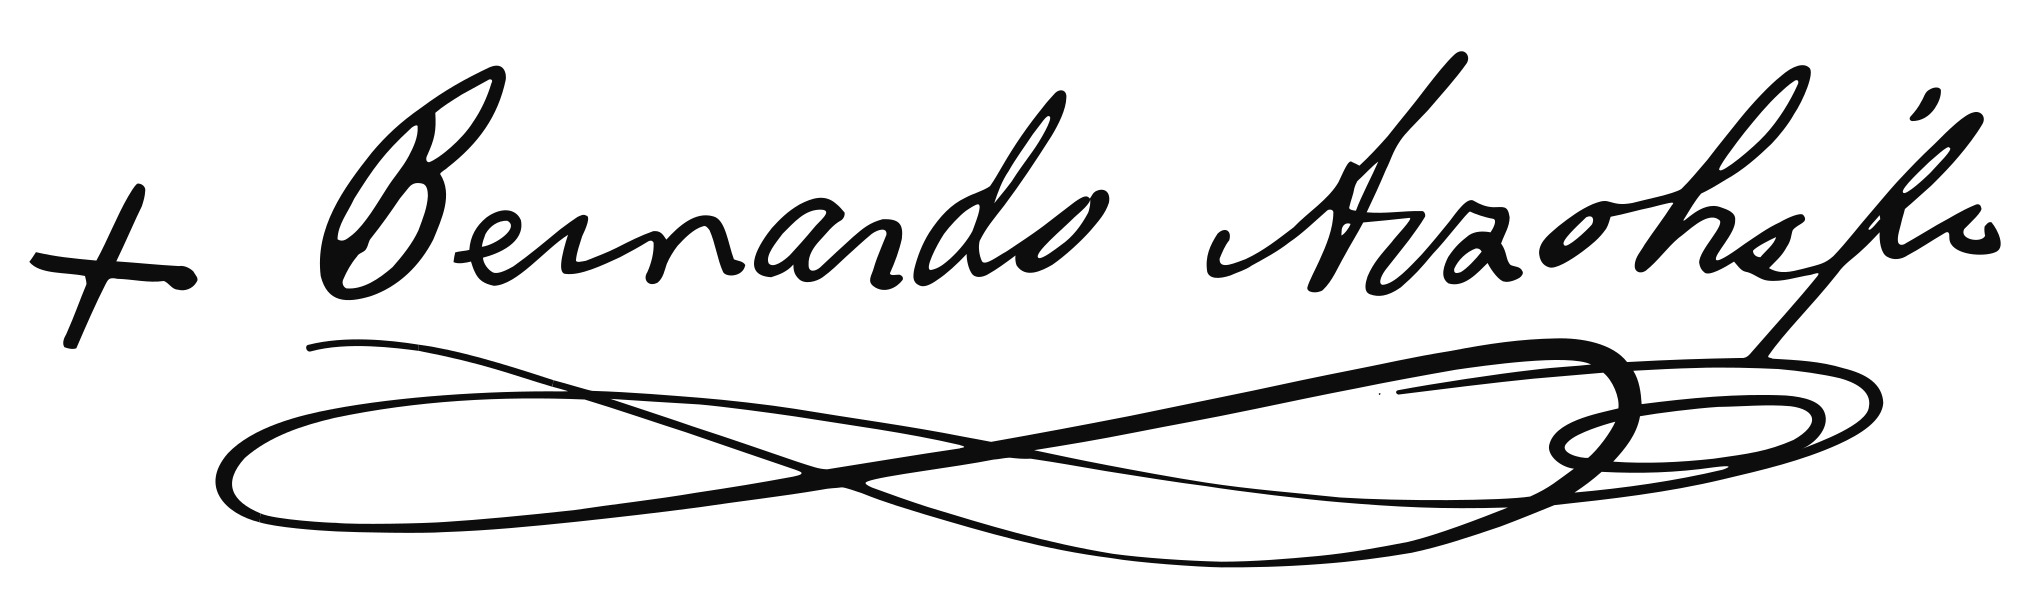
Signature of: bernardo herrera restrepo